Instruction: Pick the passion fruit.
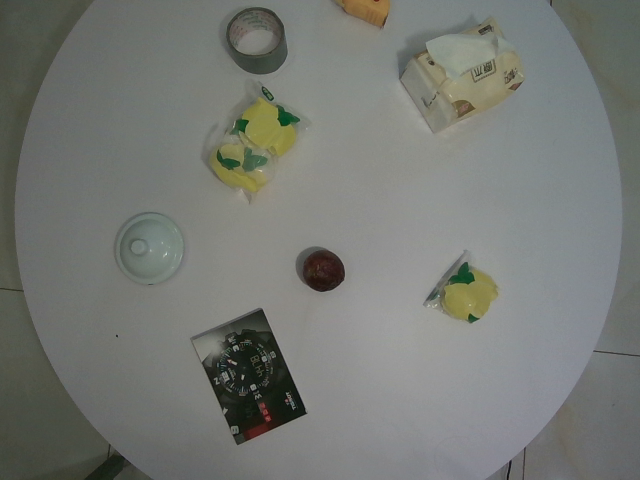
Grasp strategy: vertical